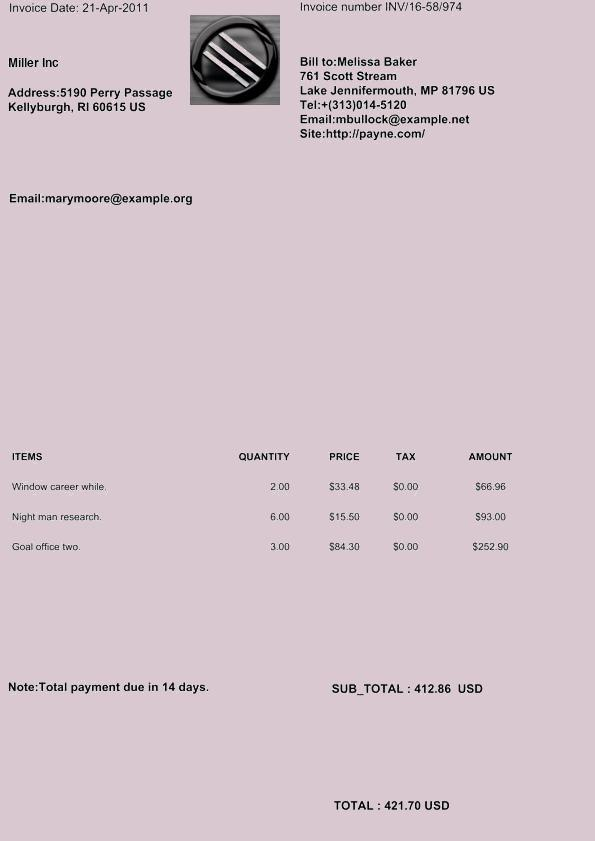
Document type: Invoice